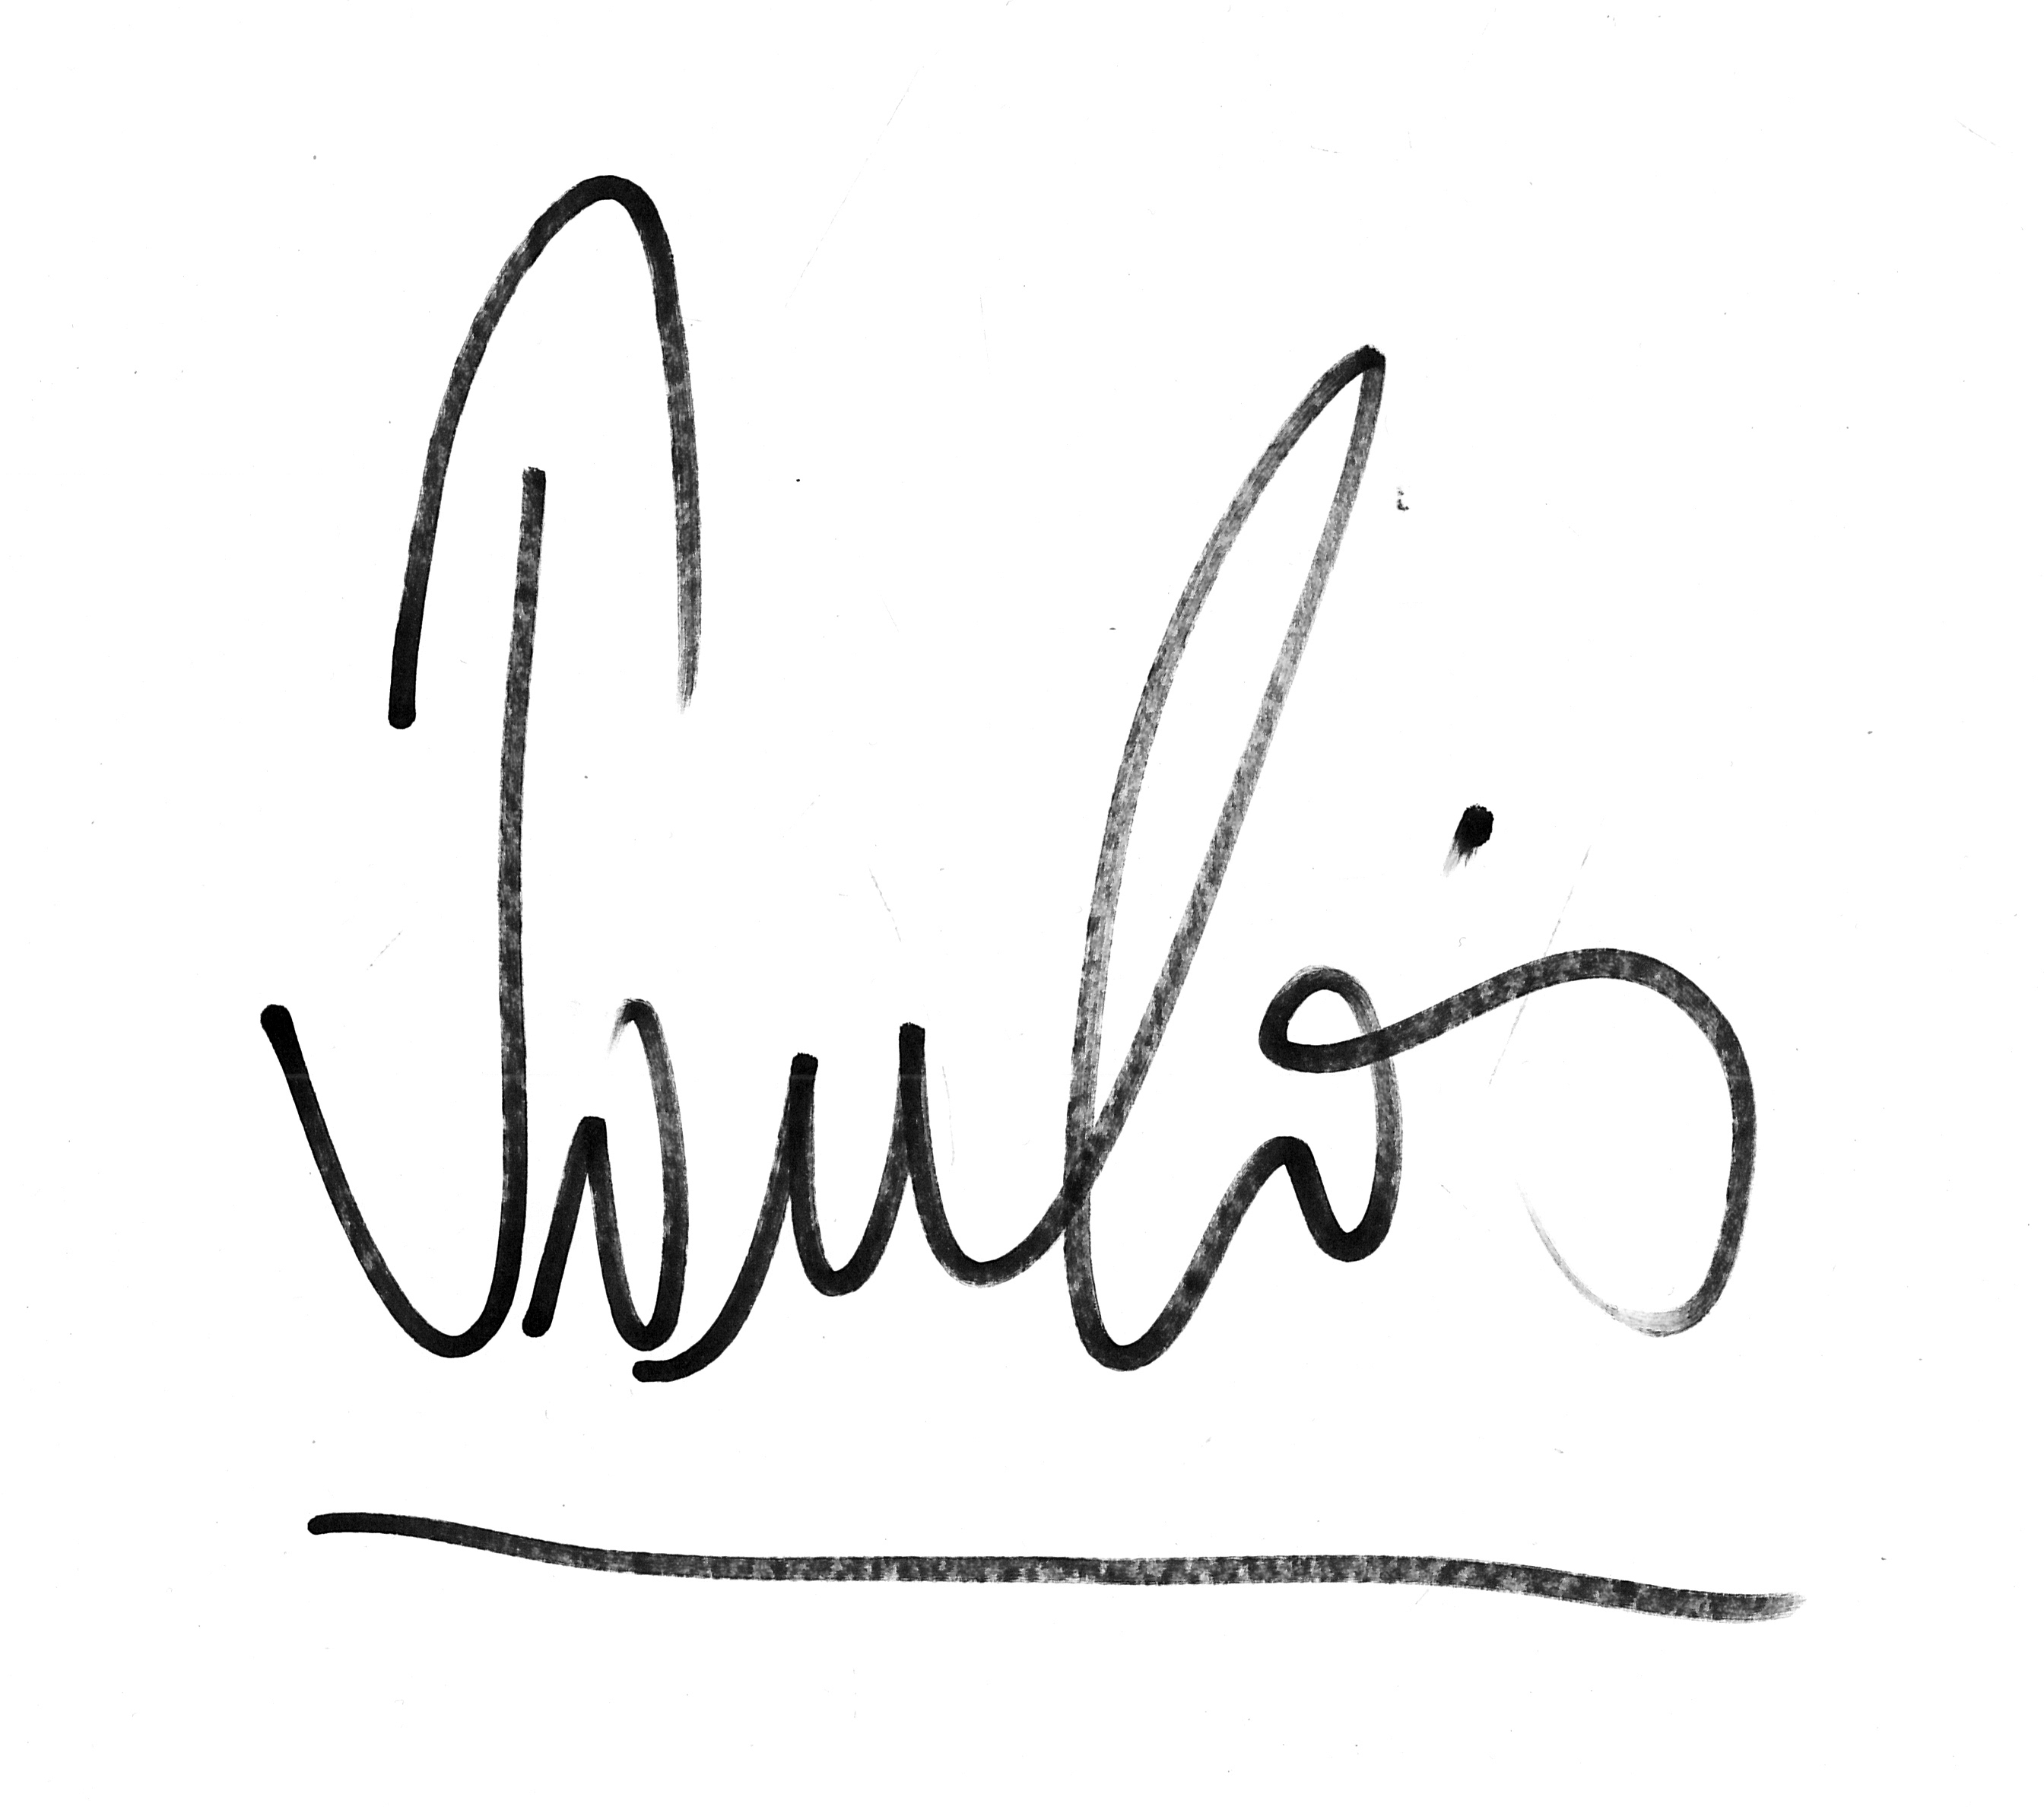
Signature of: santiago paulós